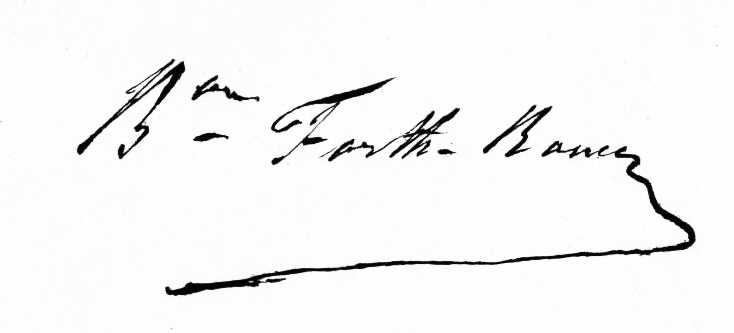
Signature of: alexandre de forth rouen